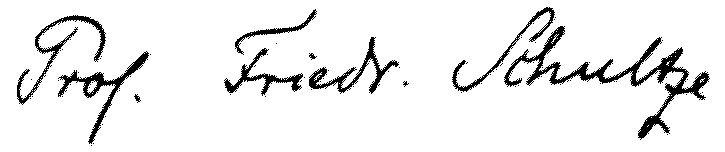
Signature of: friedrich schultze